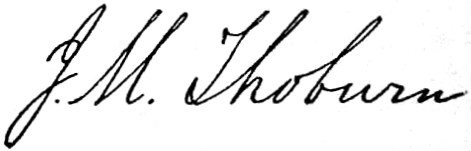
Signature of: james mills thoburn